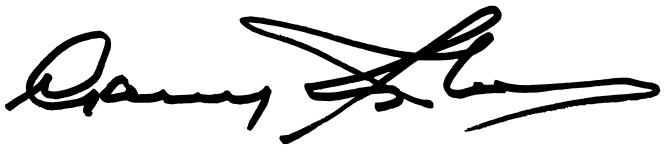
Signature of: garfield sobers